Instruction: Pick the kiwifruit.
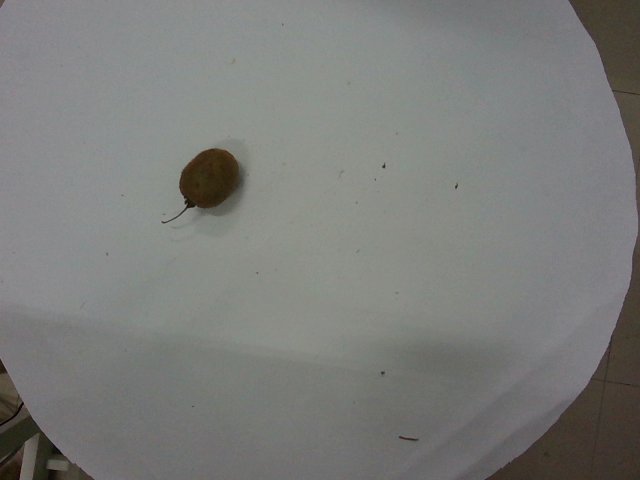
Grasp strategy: vertical